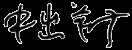
Signature of: nakade hitsujiko 0